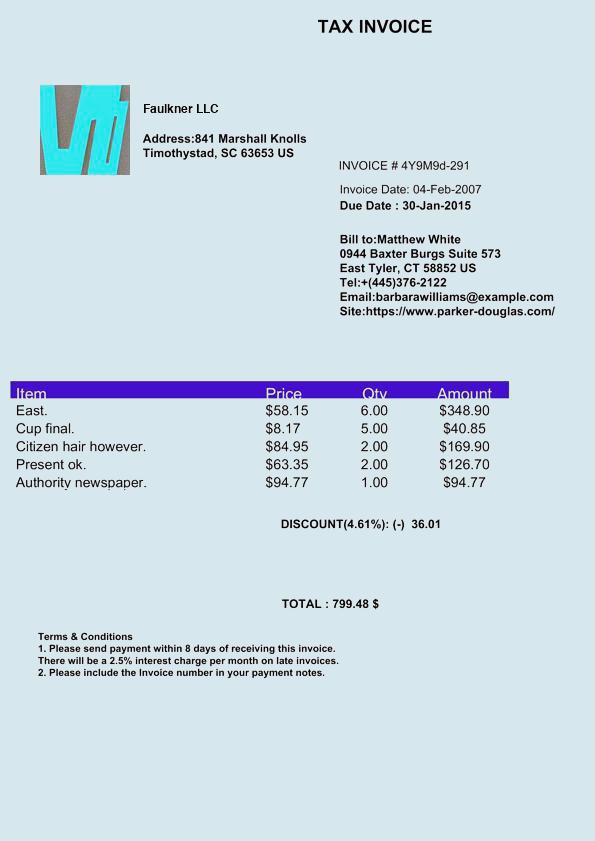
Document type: Invoice